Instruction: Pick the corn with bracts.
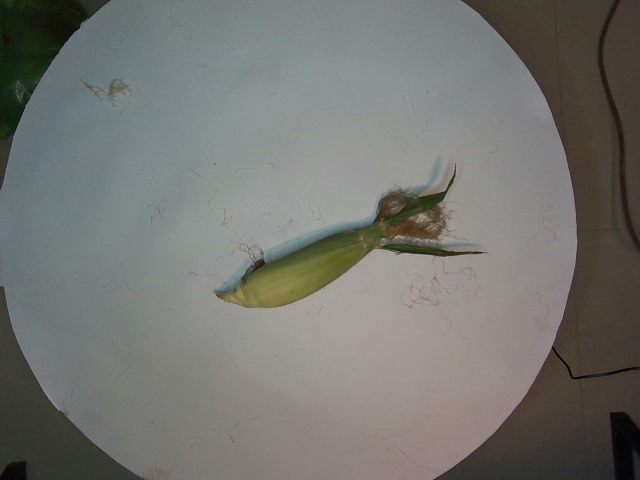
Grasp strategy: vertical